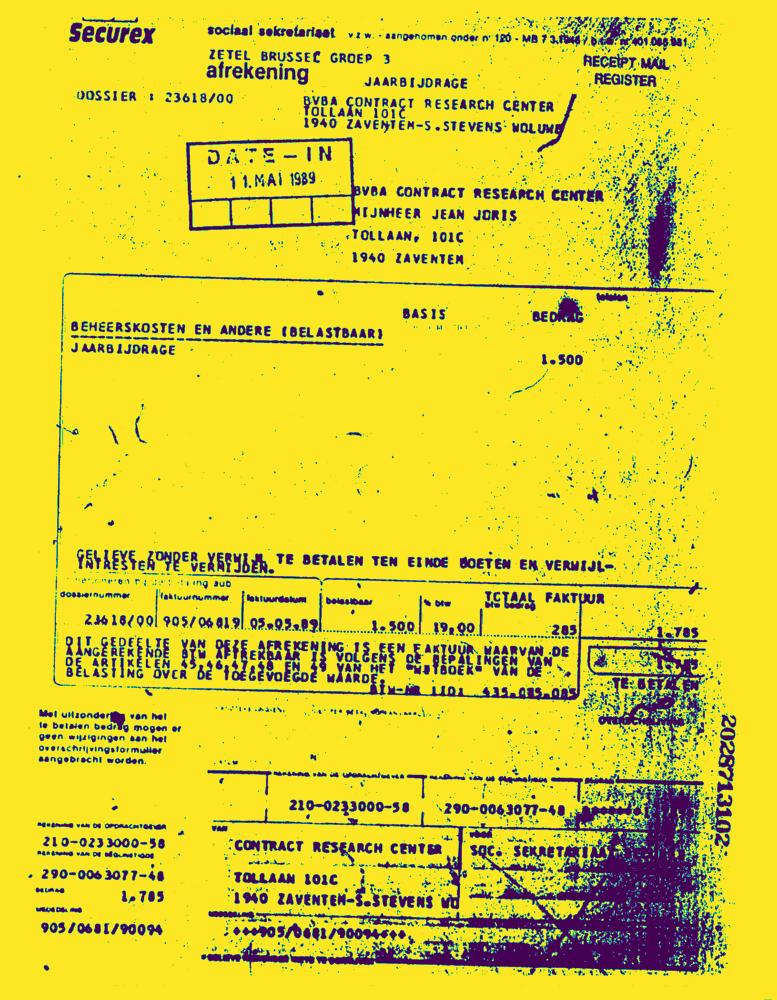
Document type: Invoice-Doc